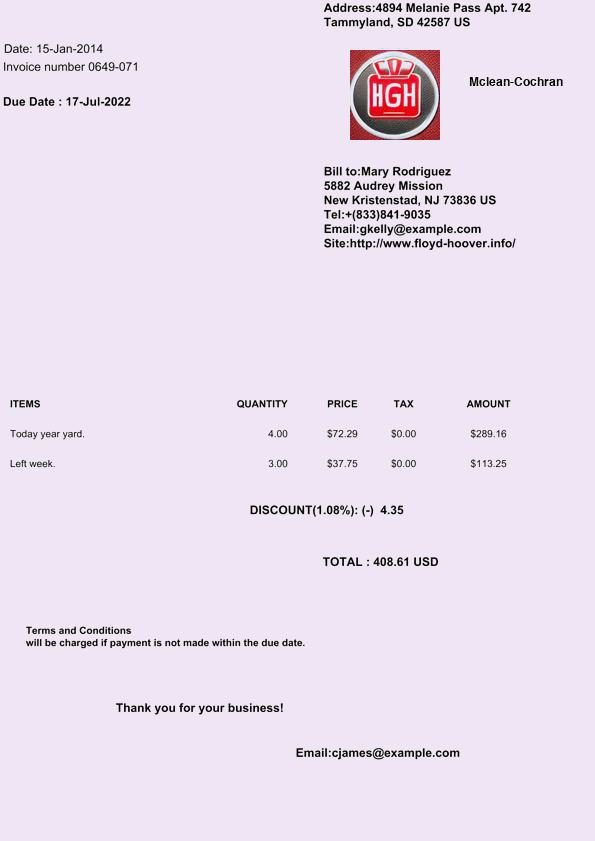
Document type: Invoice